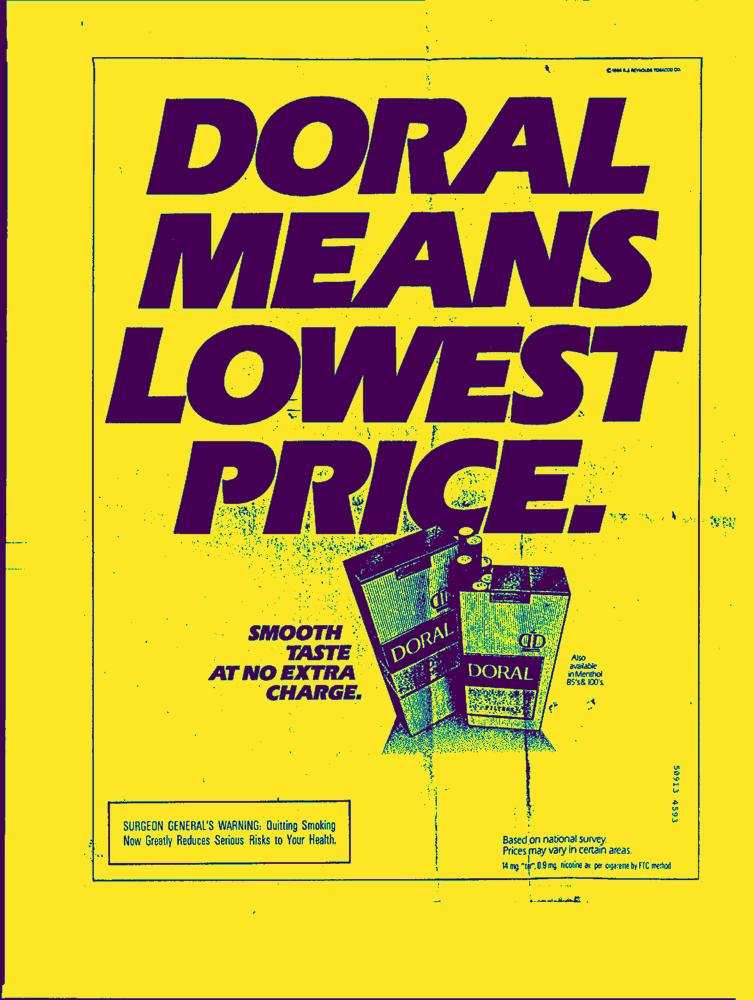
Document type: AD